Question: What might the diagnosis be?
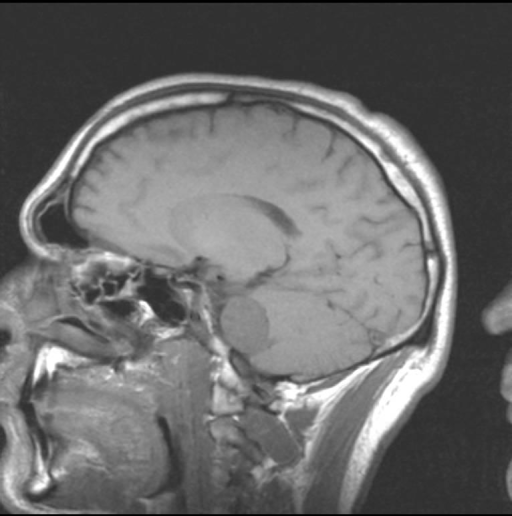
Answer: The possible diagnosis includes Vestibular (Acoustic) Schwannoma
Meningioma.